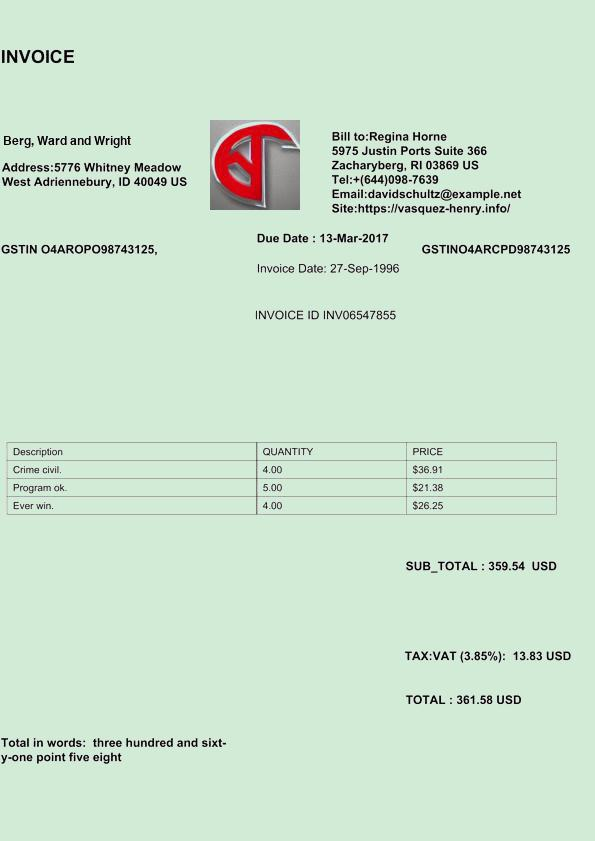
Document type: Invoice